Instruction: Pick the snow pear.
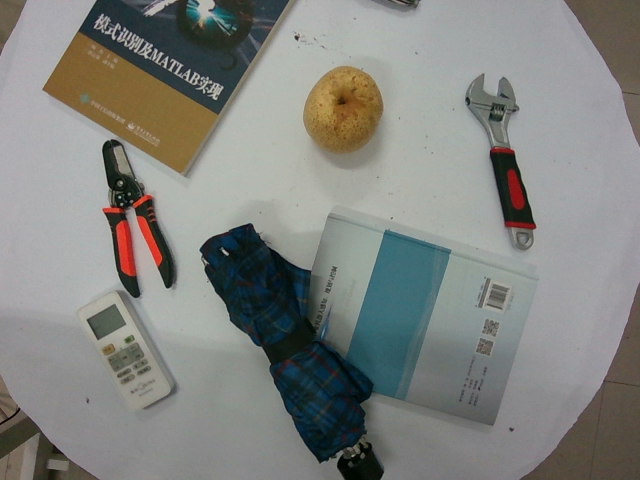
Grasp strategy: vertical